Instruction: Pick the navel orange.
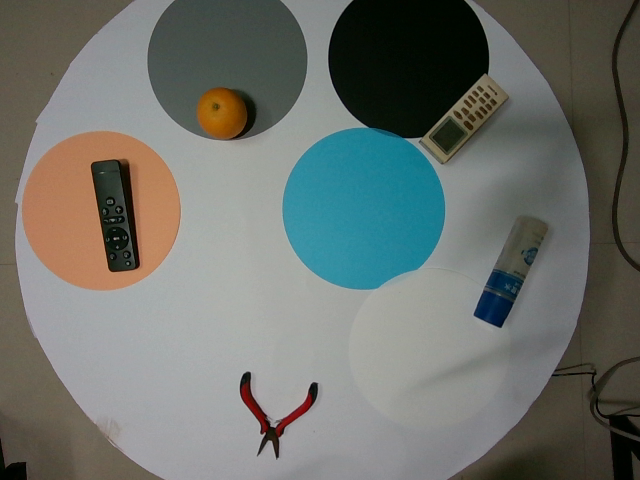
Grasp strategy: vertical